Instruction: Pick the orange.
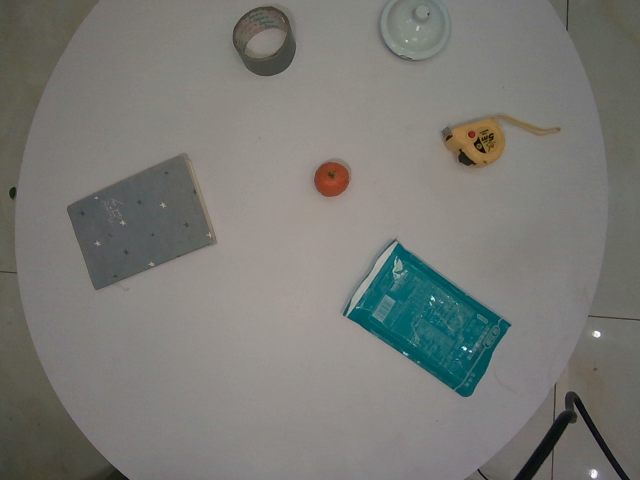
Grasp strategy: vertical